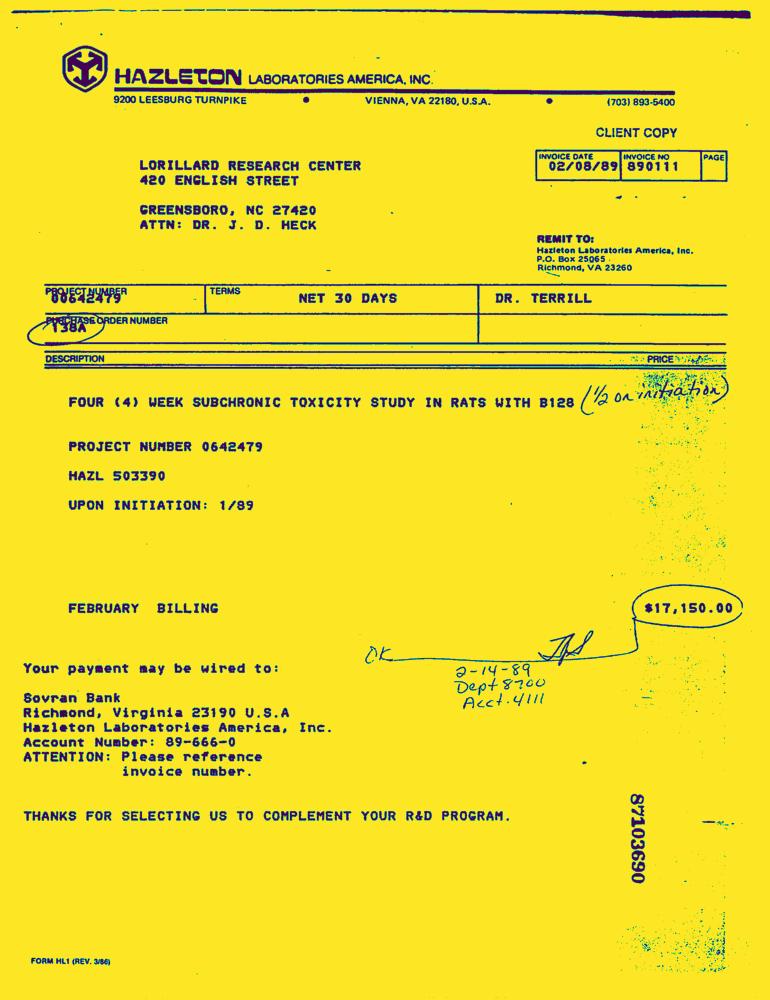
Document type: Invoice-Doc